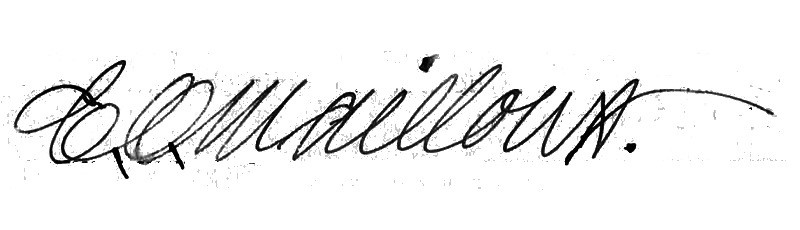
Signature of: cyprien o mailloux